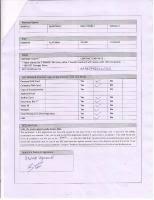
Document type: Invoice